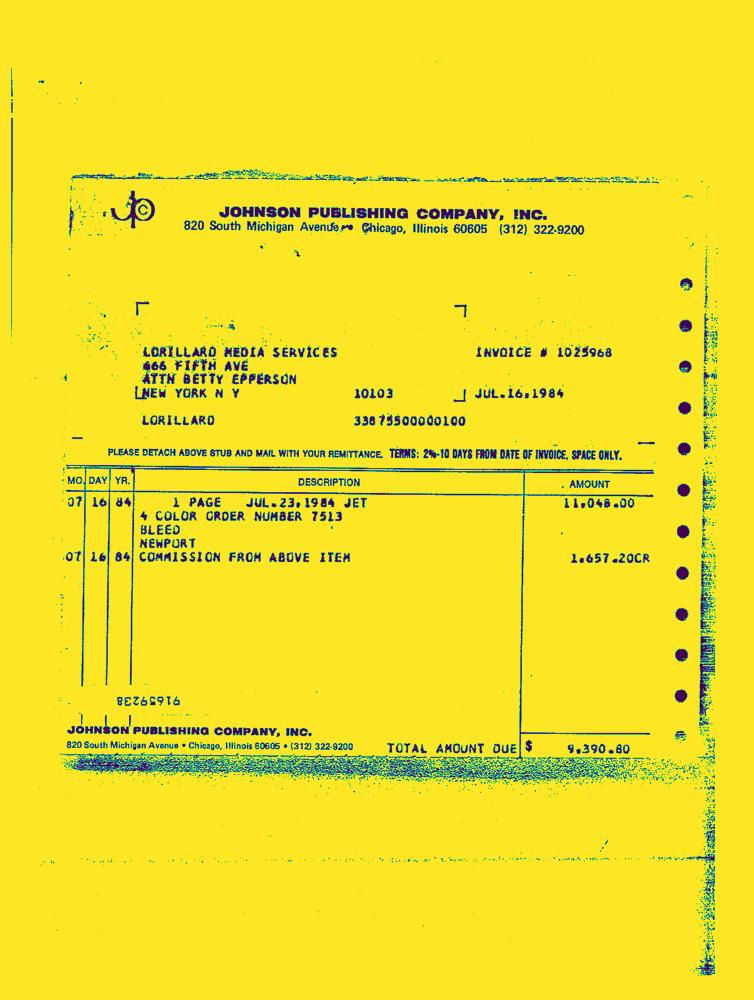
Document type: Invoice-Doc